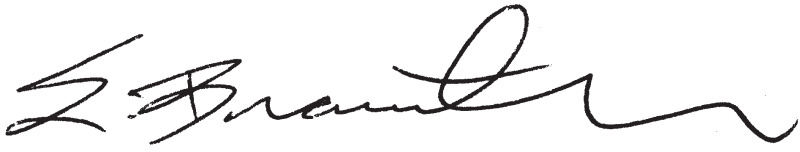
Signature of: edward braunstein